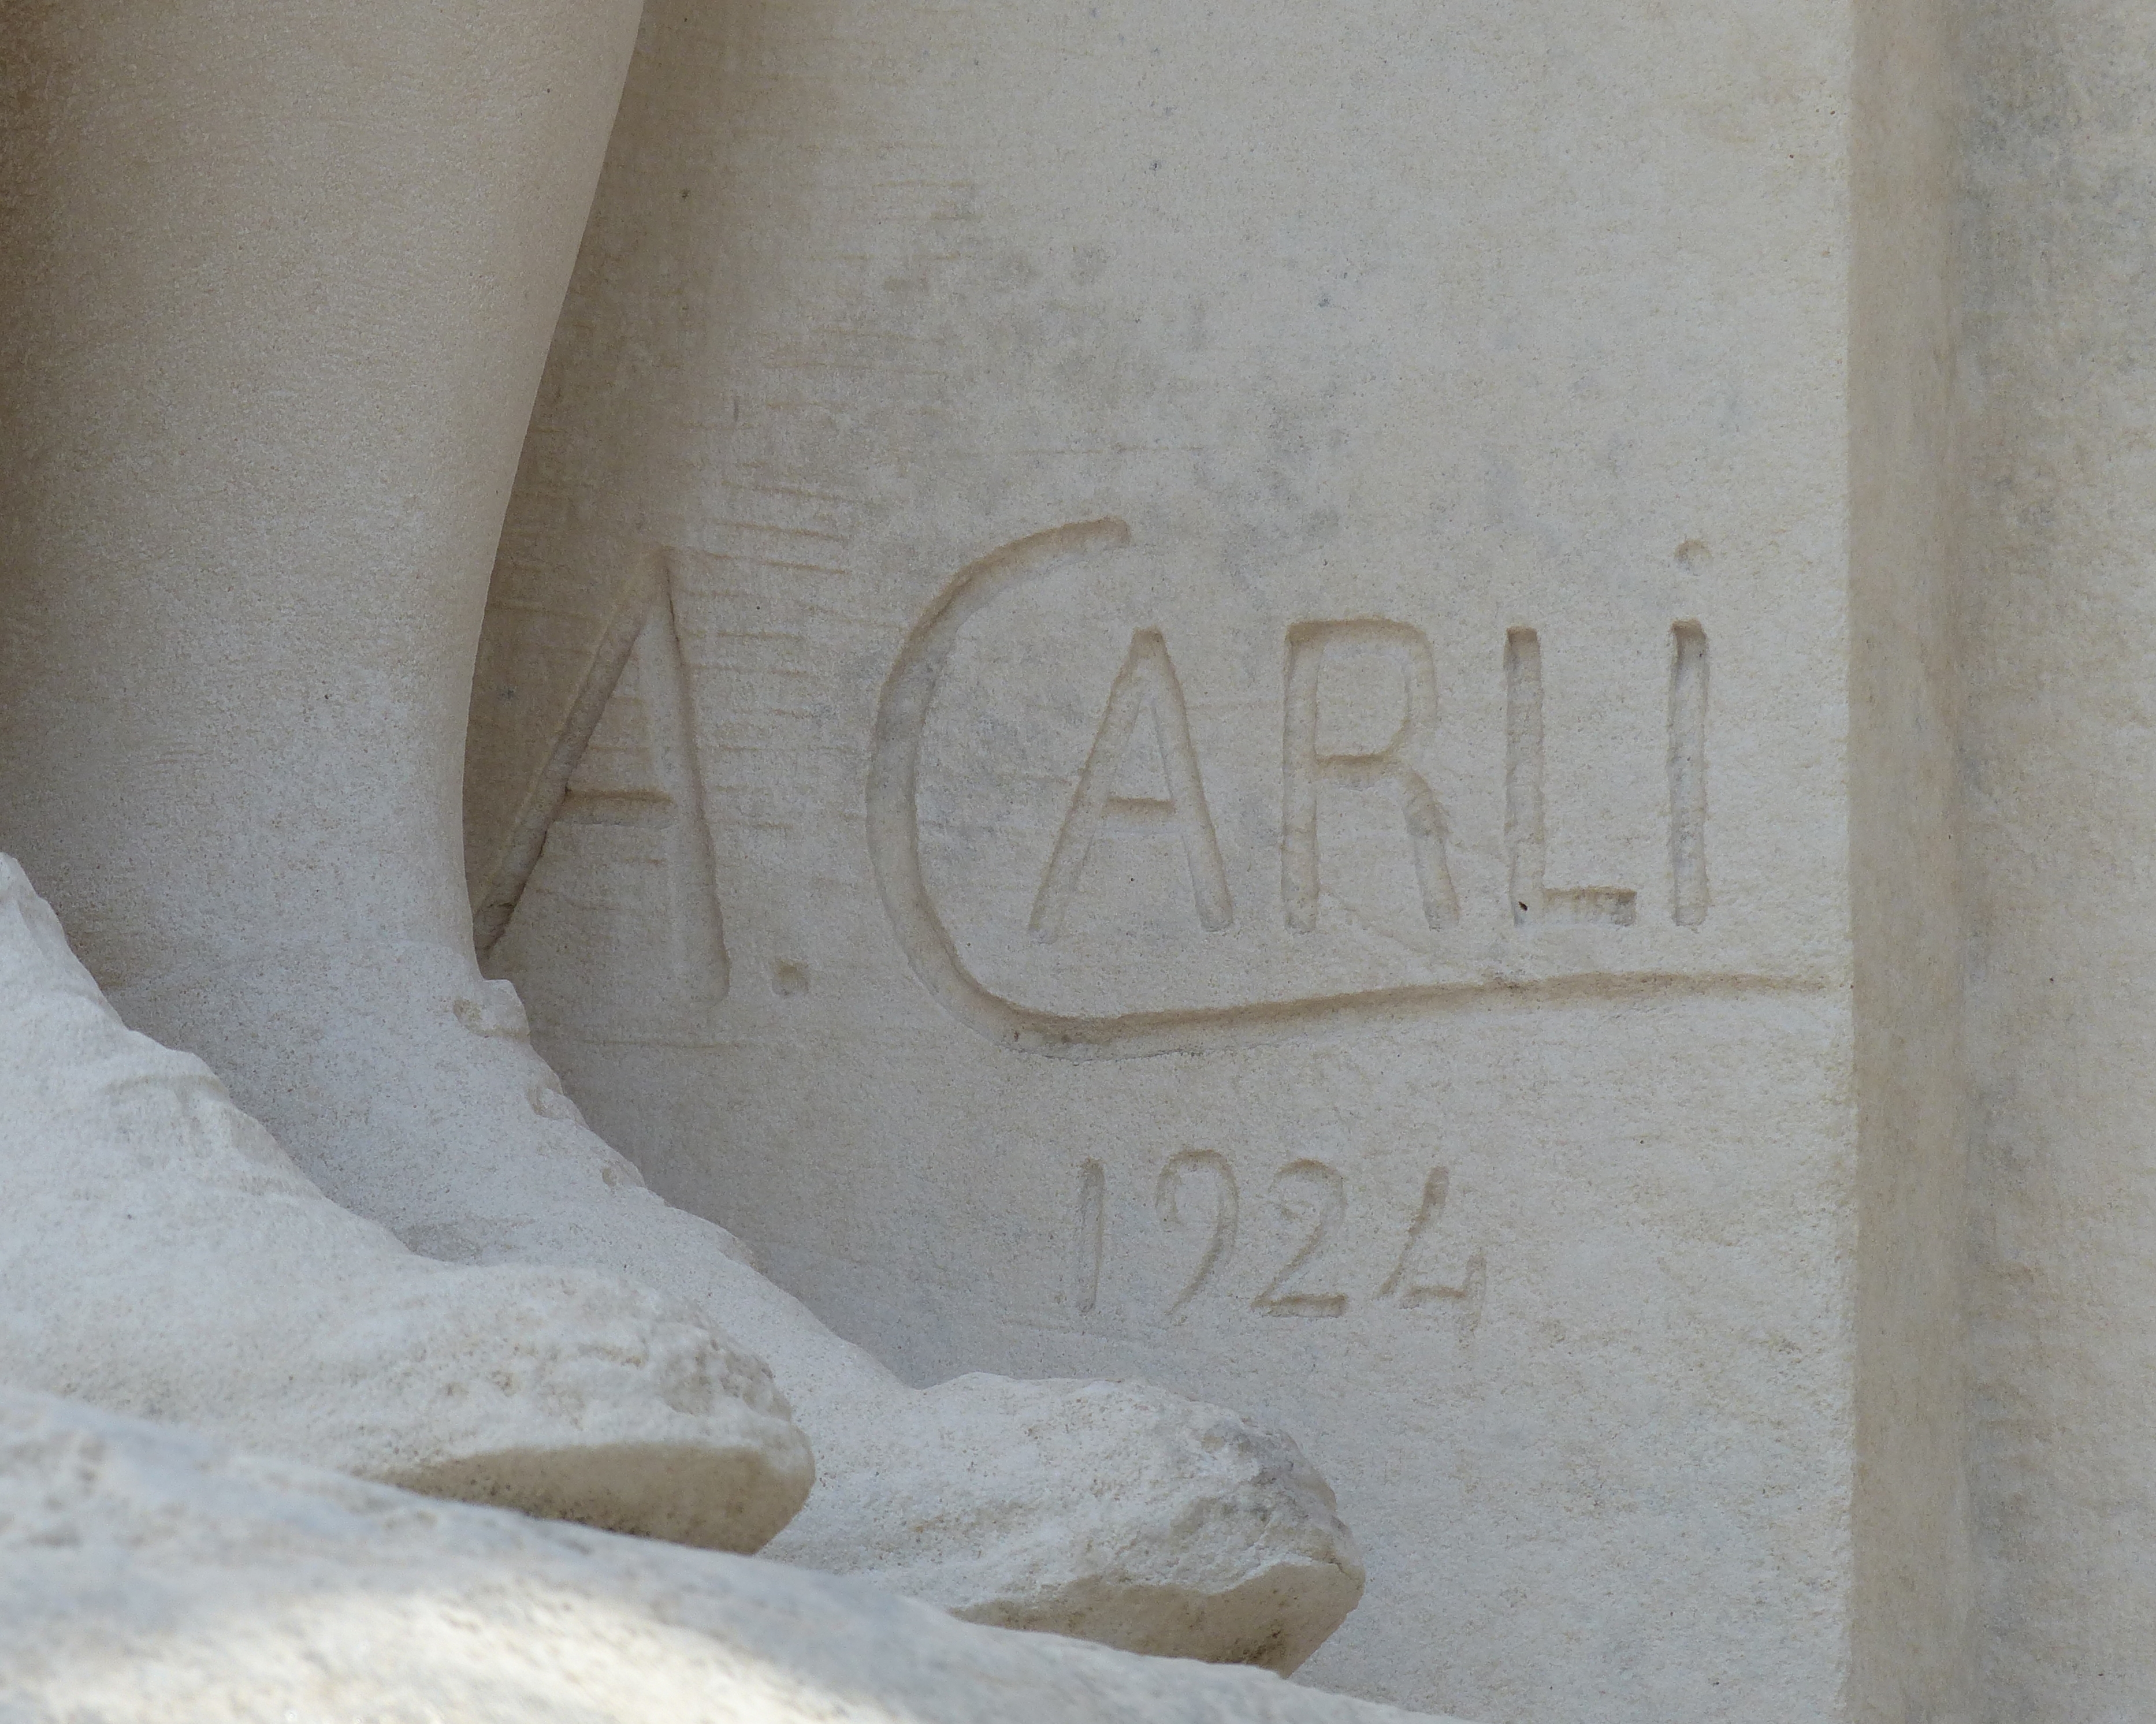
Signature of: auguste carli